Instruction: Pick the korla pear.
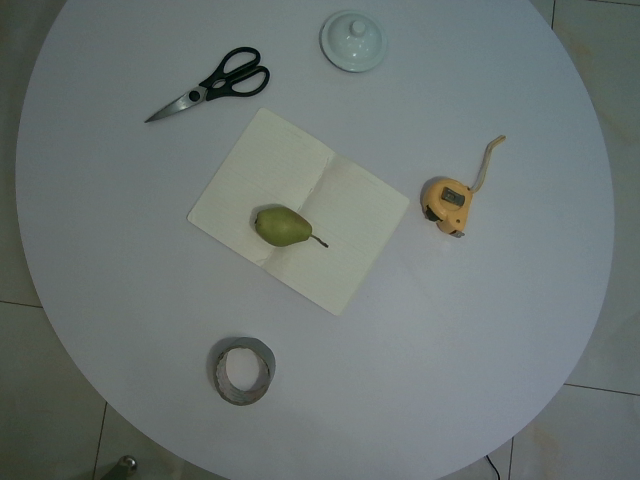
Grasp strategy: vertical